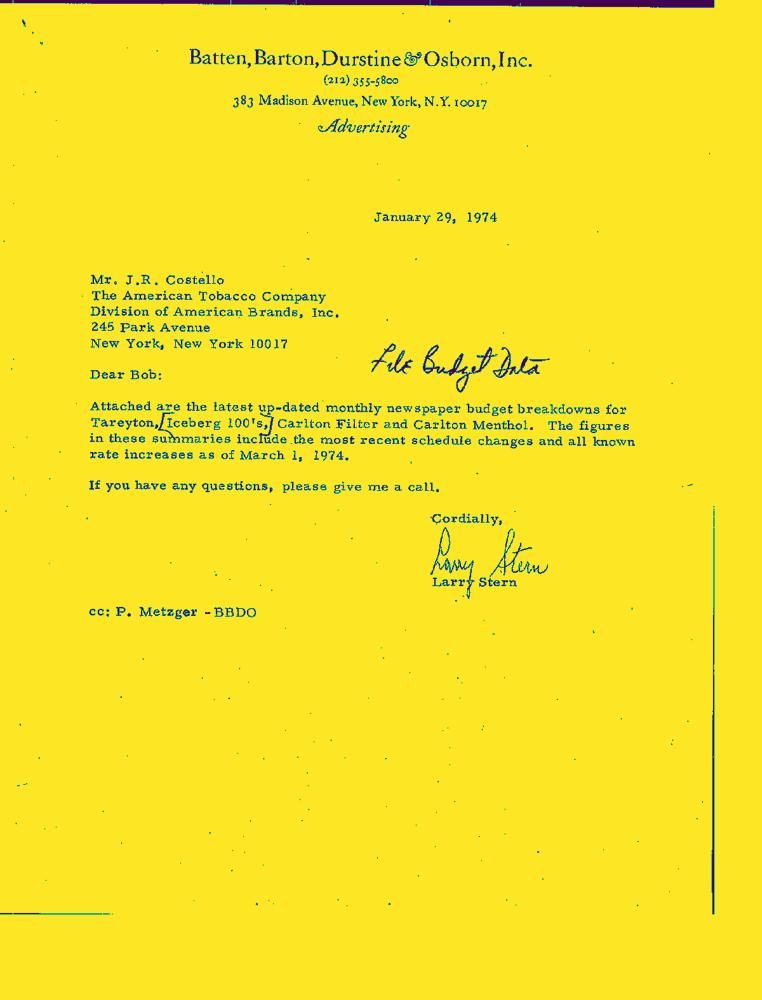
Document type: Letter-Doc